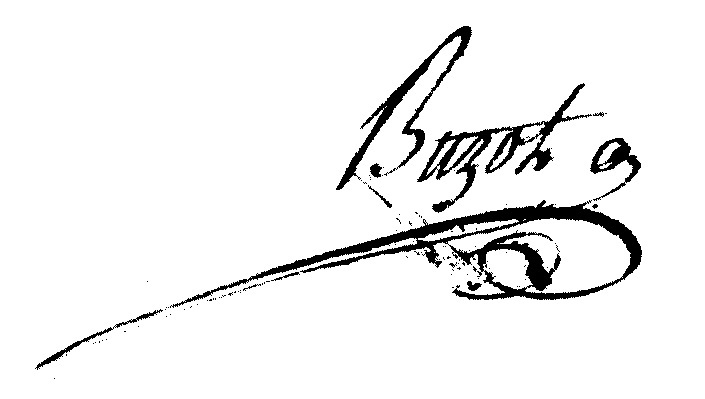
Signature of: françois buzot